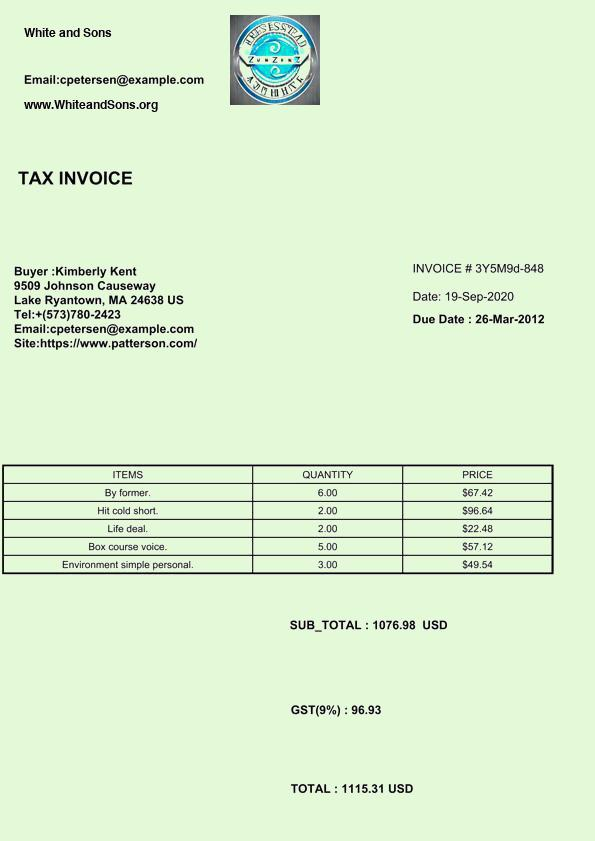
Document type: Invoice